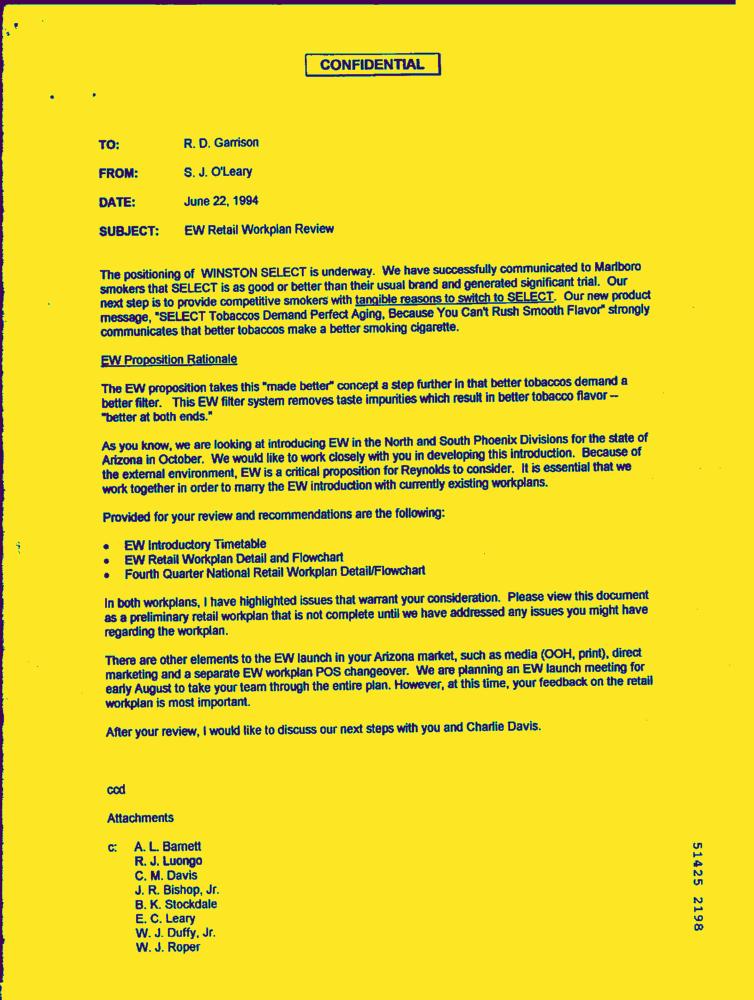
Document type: Letter-Doc